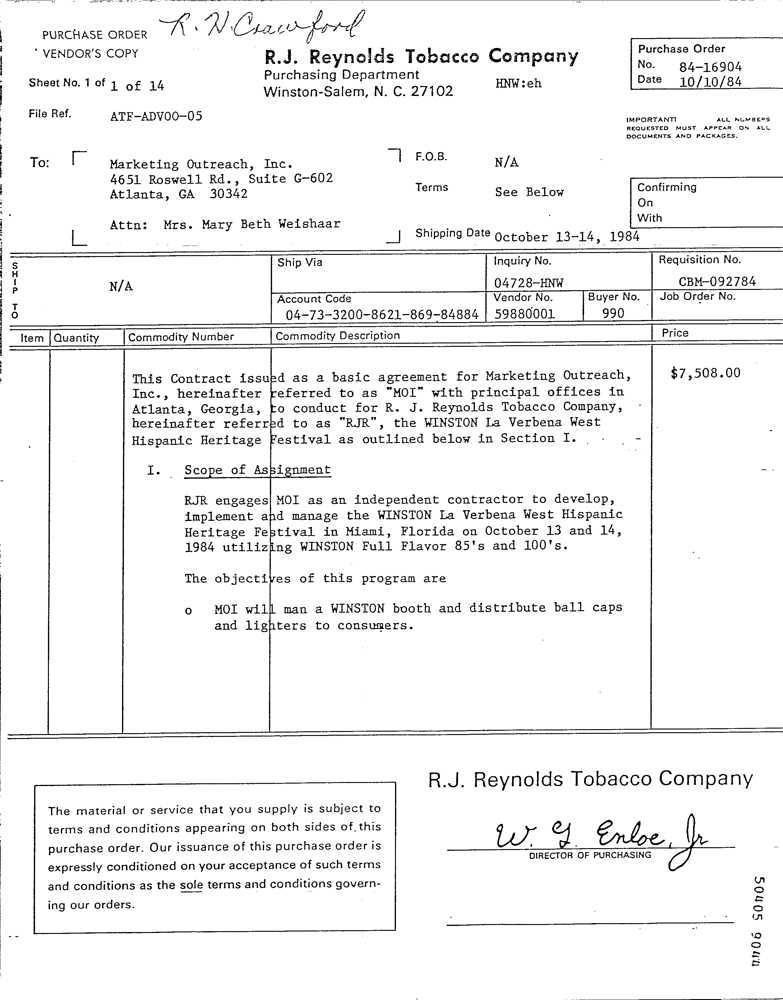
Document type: Invoice